Question: What is the appraised value of the property as recorded in the document?
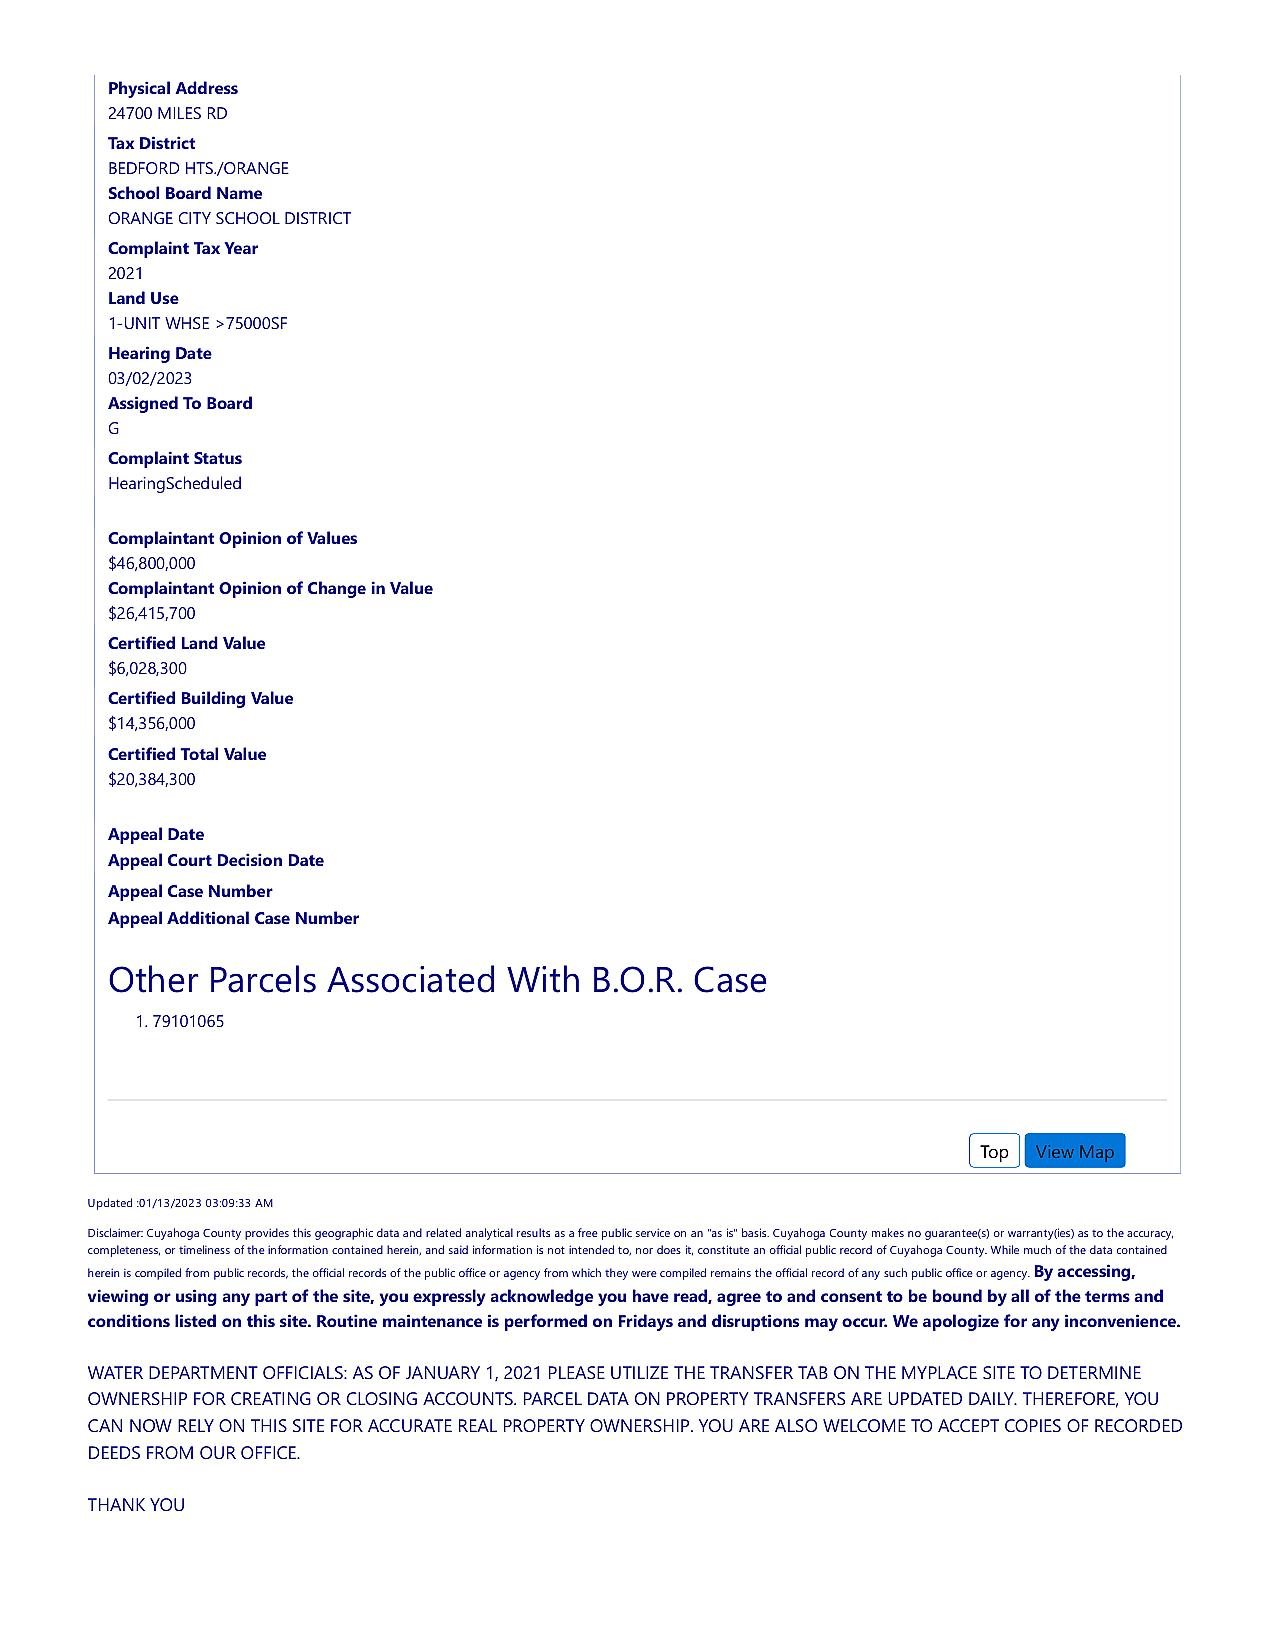
Answer: "$26,415,700 "